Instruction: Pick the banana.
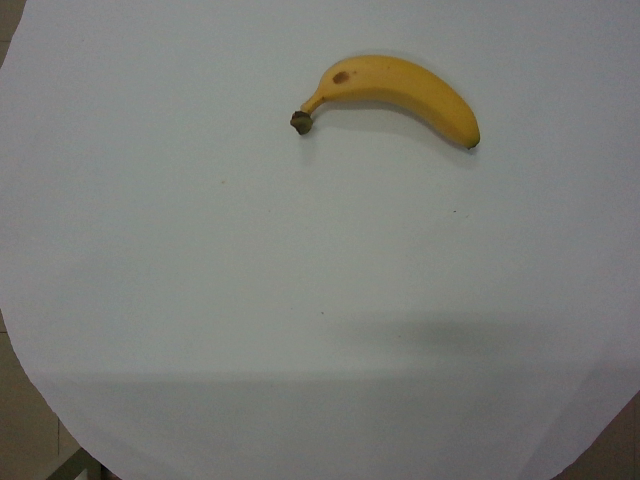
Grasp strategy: vertical